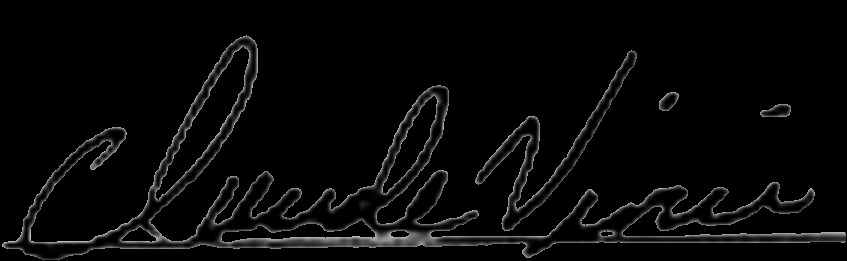
Signature of: claude vivier